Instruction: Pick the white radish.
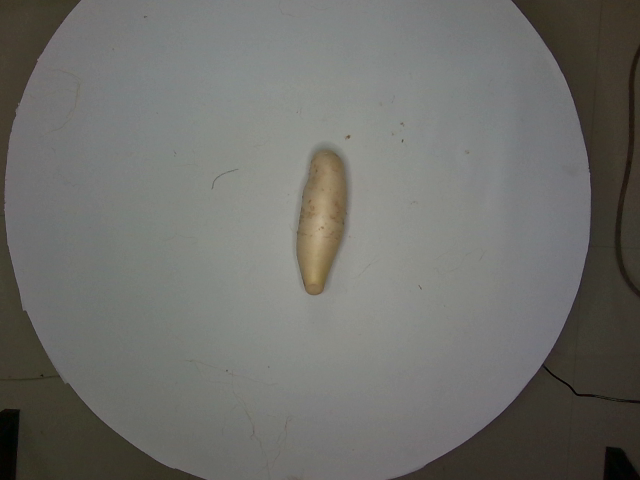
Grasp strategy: vertical